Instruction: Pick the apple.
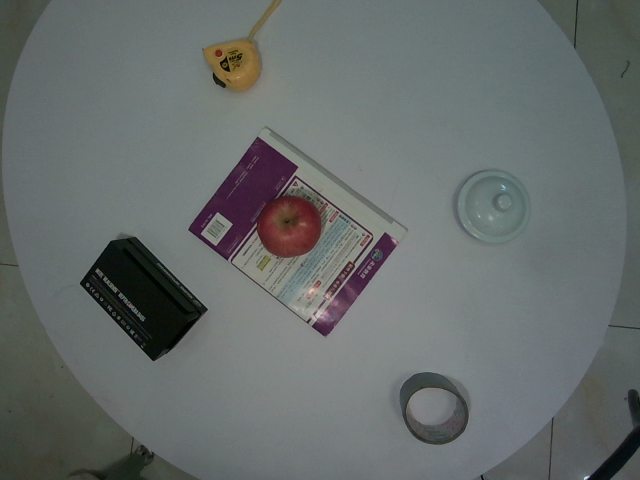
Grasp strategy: vertical